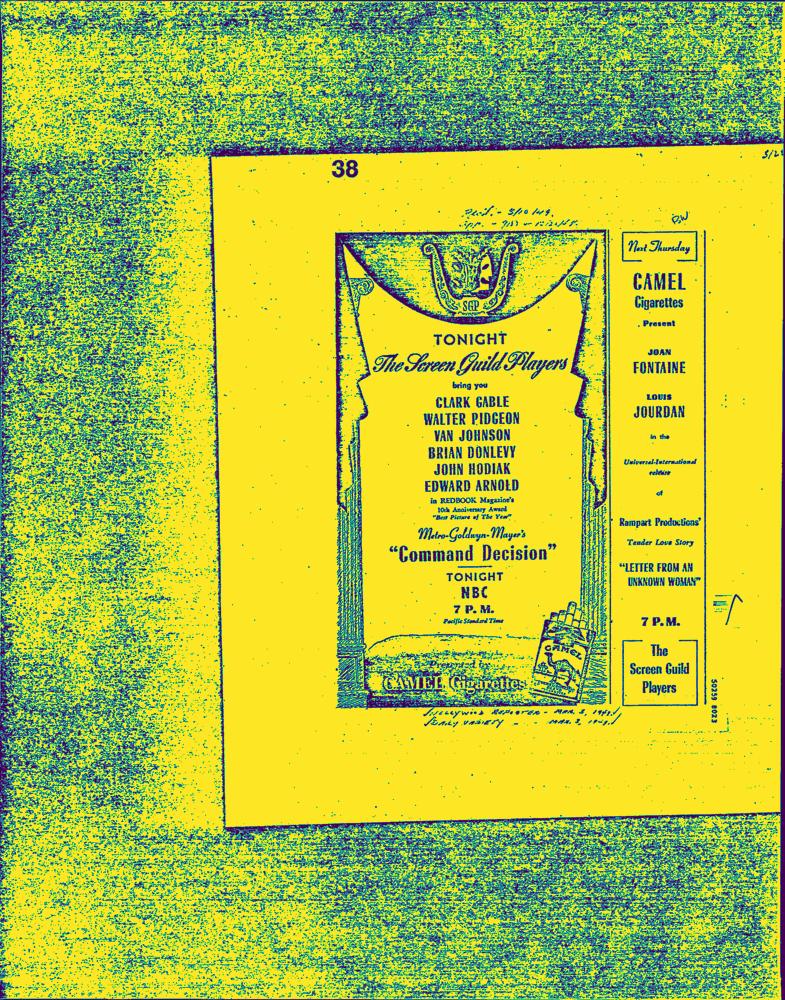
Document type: AD